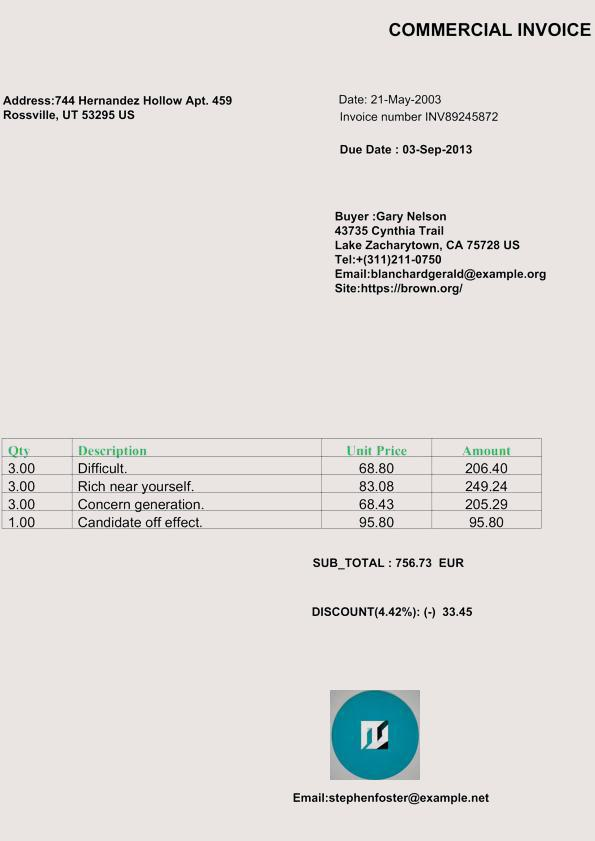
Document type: Invoice